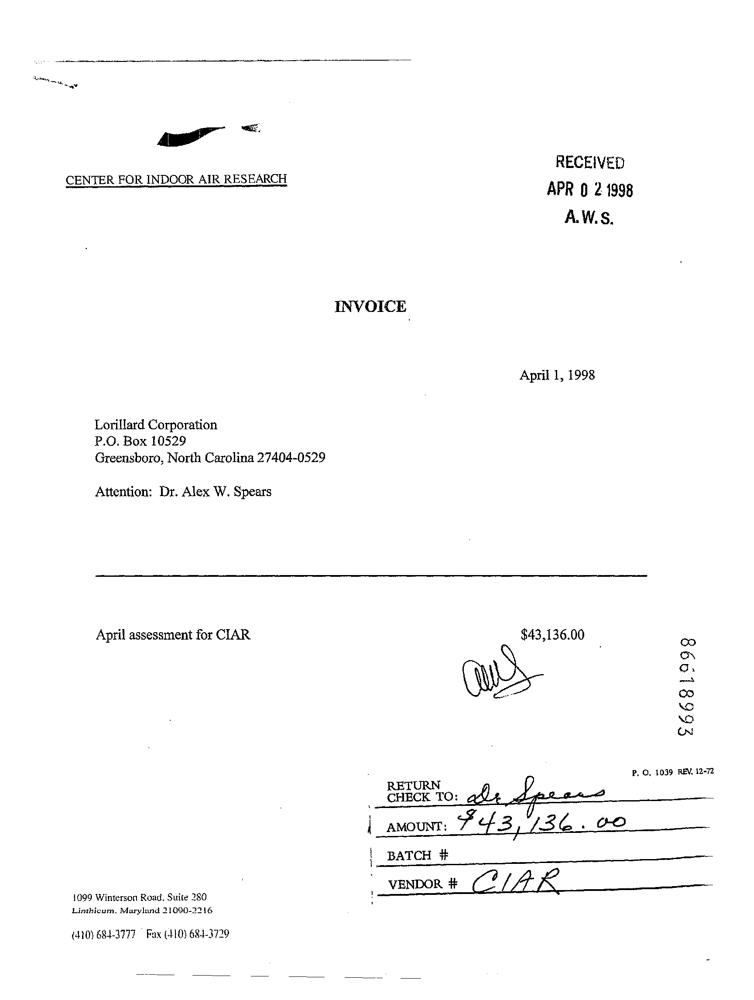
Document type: Invoice